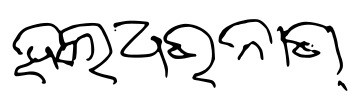
Signature of: haldhar nag